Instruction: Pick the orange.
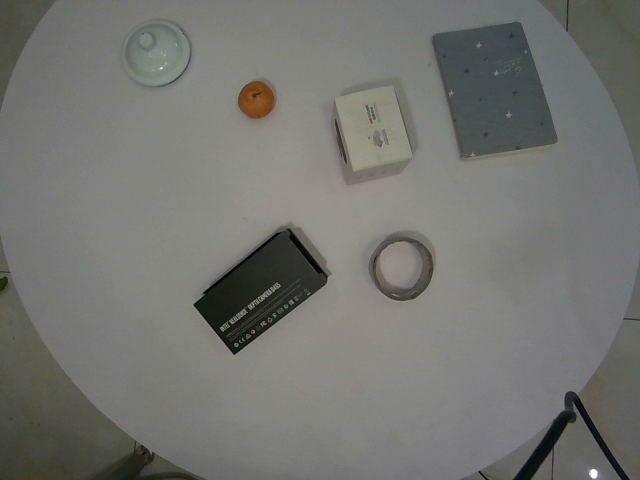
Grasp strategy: vertical